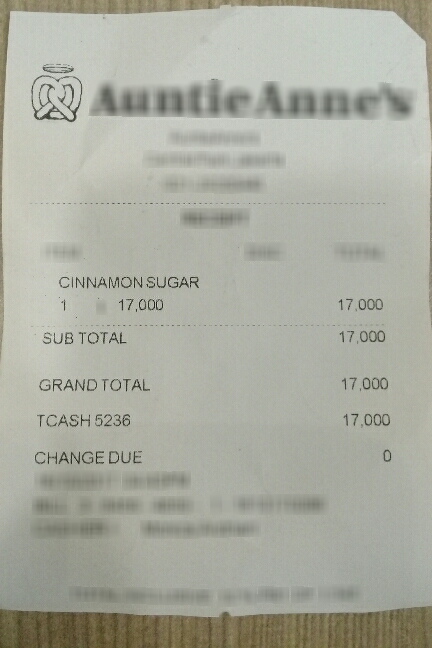
Number of items: 4
Subtotal: 17,000
Total: 17,000
OCR text regions:
text: CINNAMON
text: SUGAR
text: 1
text: 17,000
text: 17,000
text: SUB
text: TOTAL
text: 17,000
text: GRAND
text: TOTAL
text: 17,000
text: TCASH
text: 5236
text: 17,000
text: CHANGE
text: DUE
text: 0